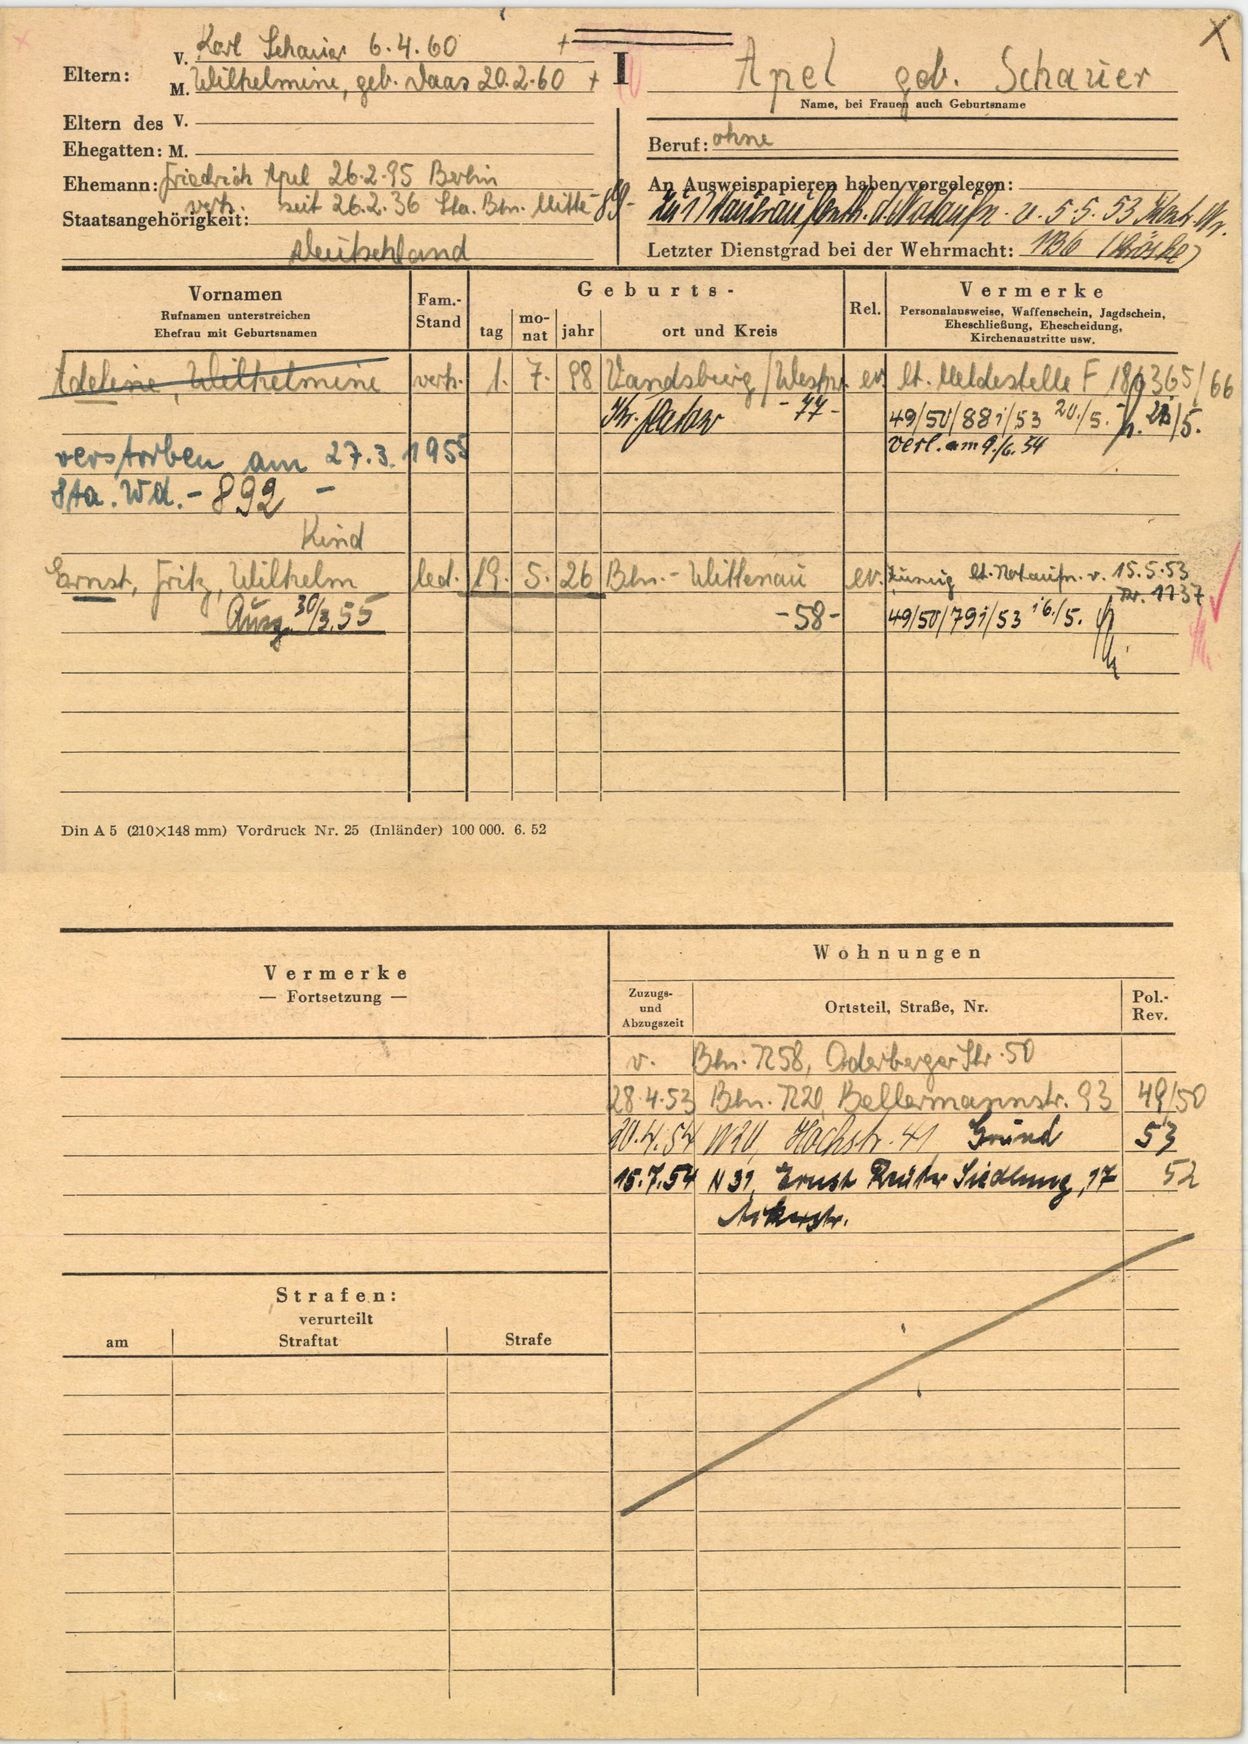
Apel geb. Schauer